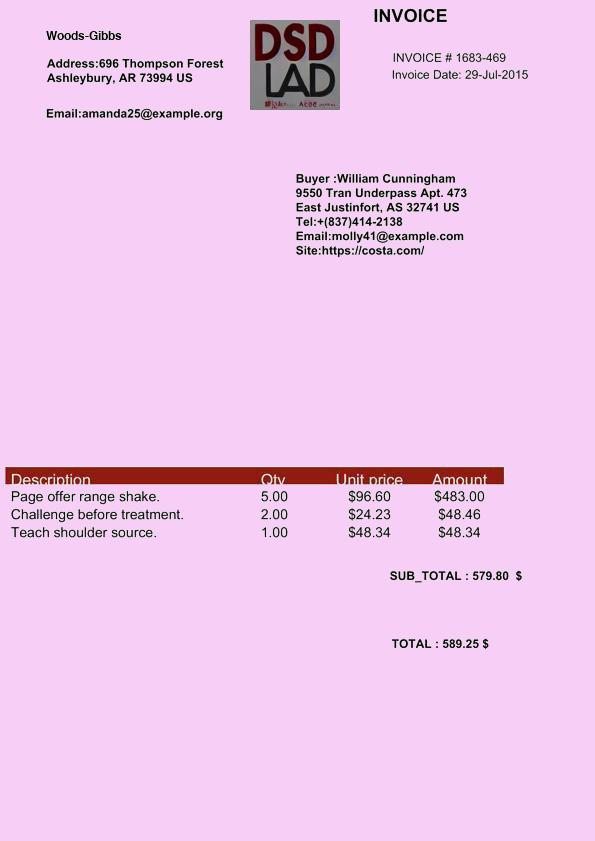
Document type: Invoice